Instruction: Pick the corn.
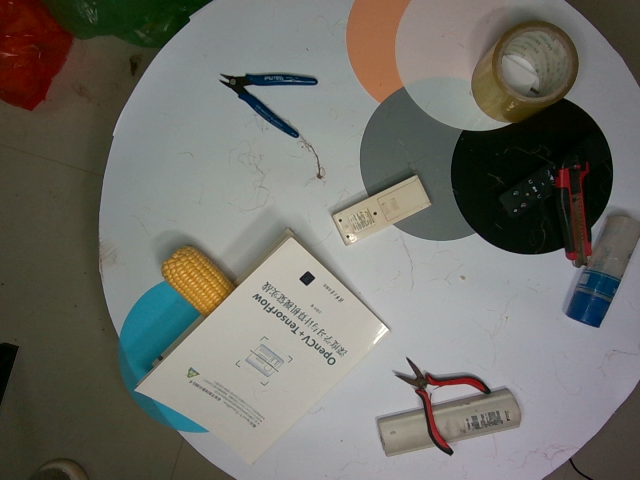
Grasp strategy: vertical